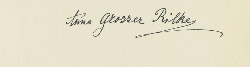
Signature of: anna grosser rilke